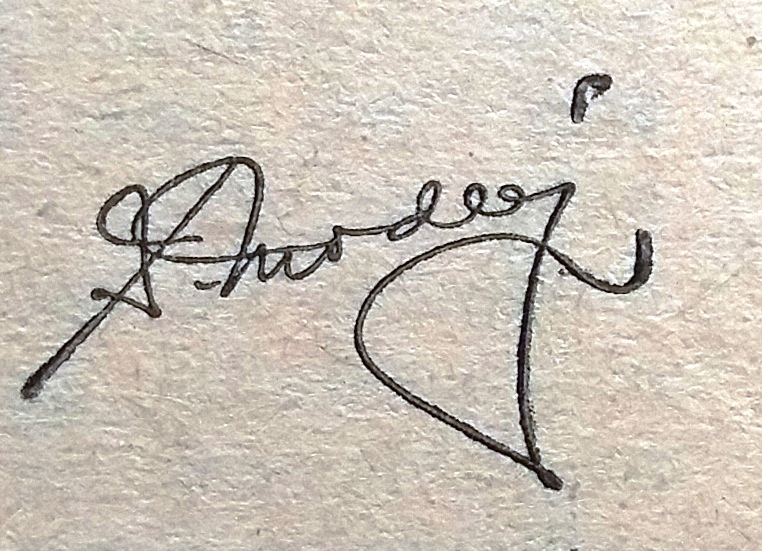
Signature of: bohumil modrý